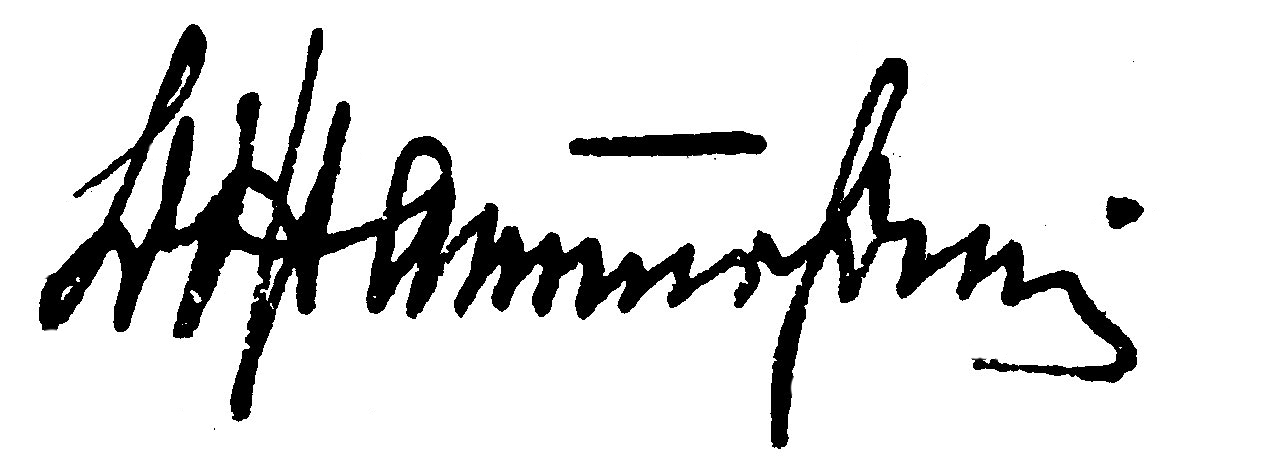
Signature of: selimgirey janturin